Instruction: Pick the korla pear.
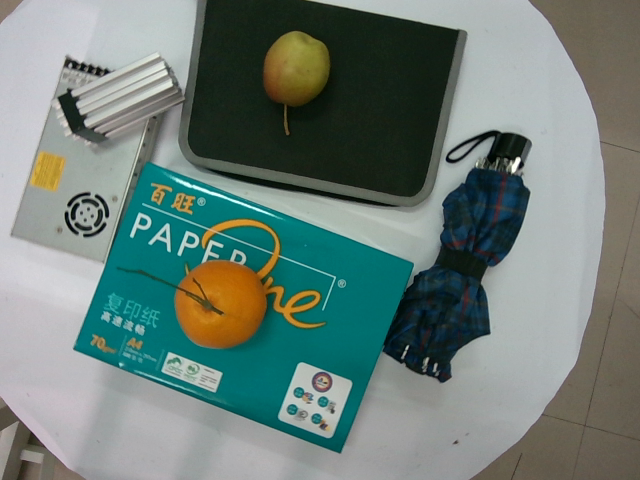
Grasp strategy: vertical